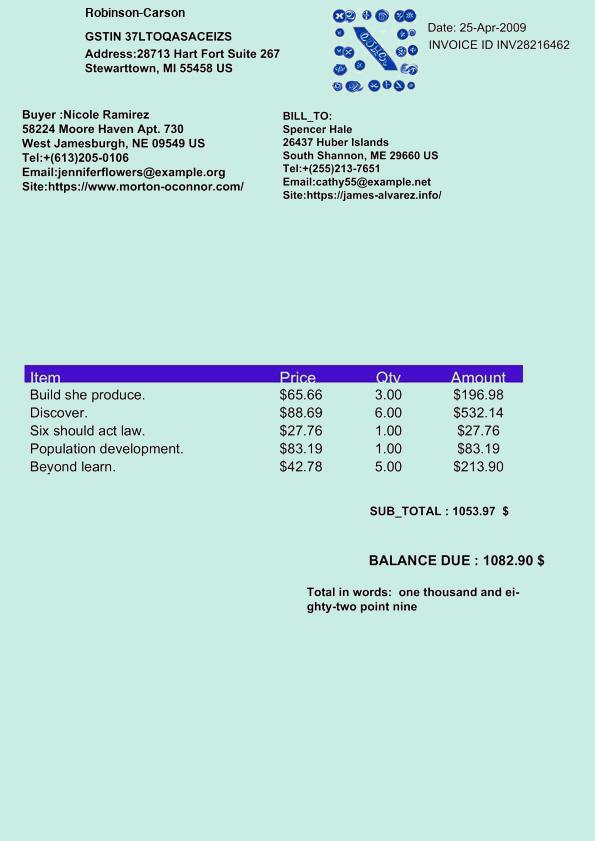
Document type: Invoice